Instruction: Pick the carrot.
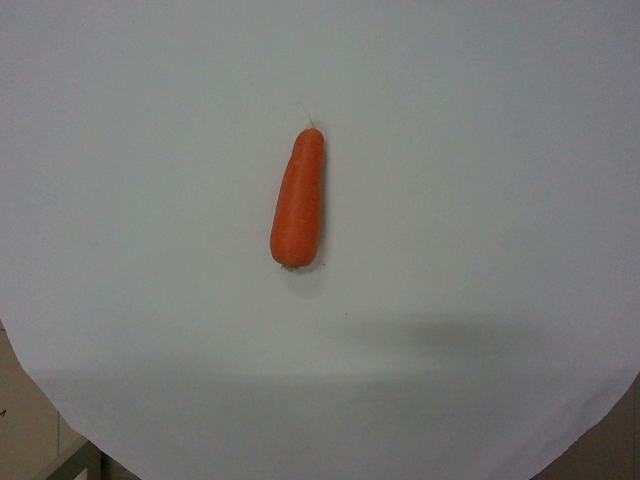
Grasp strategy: vertical